Question: How is the property described in the document?
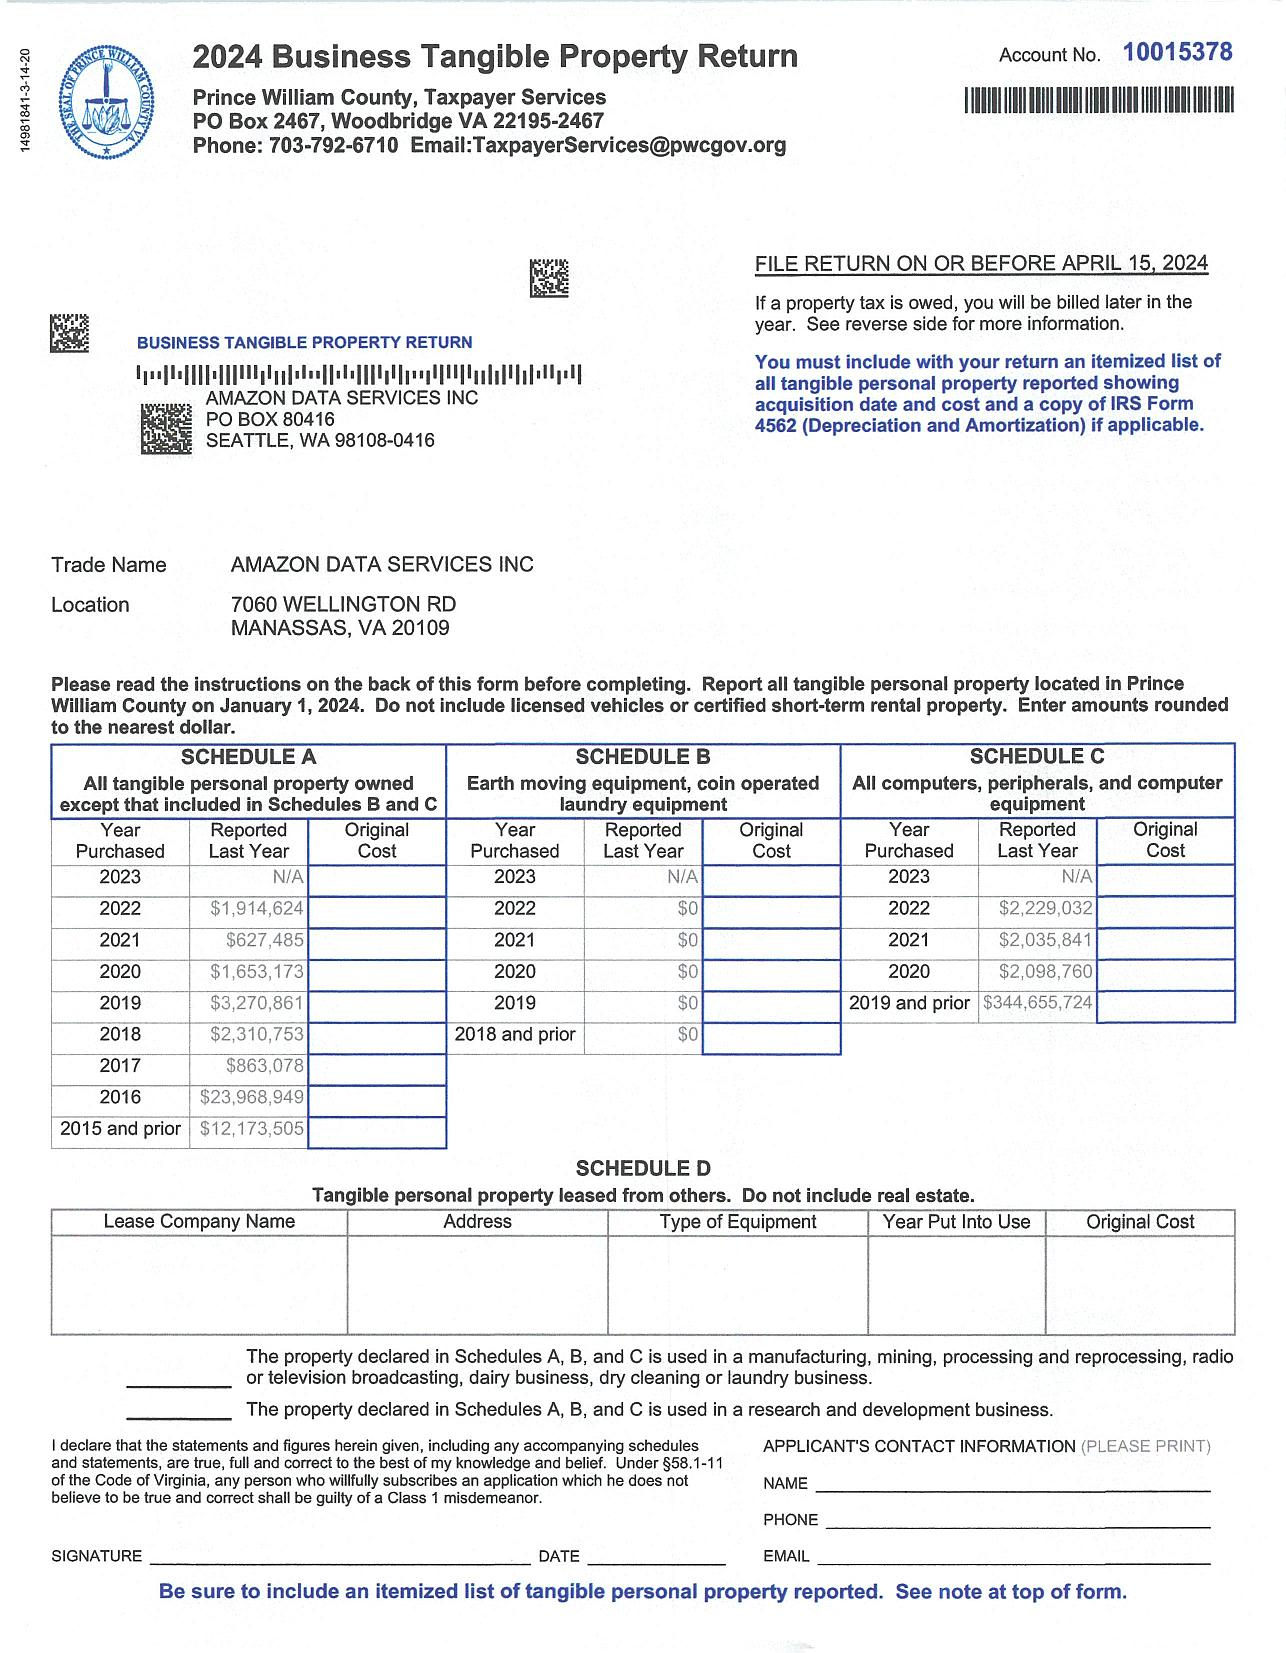
Answer: "All computers, peripherals, and computer equipment"